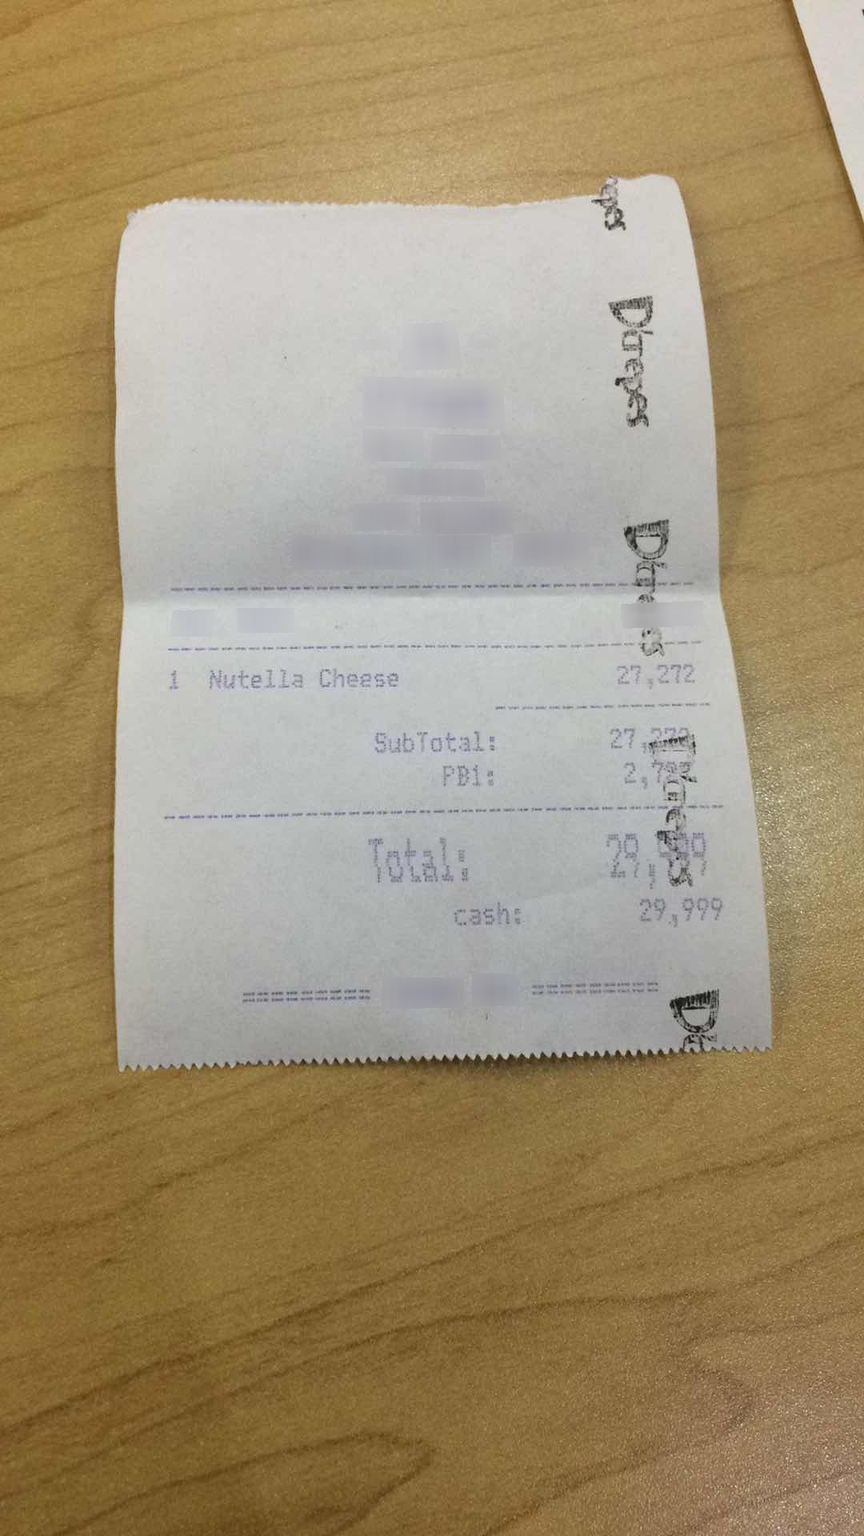
Extraction:
receipt: line_items: name: Nutella Cheese
price: 27,272
qty: 1
subtotal: 27,272
tax: 2,727
total: 29,999